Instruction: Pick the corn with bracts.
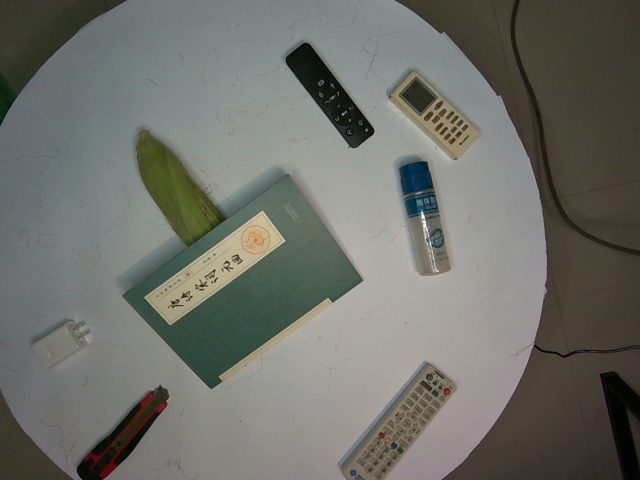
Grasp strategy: vertical